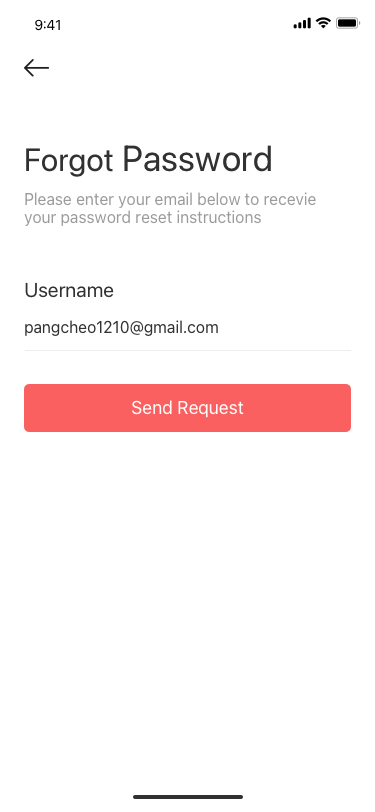
Text in this UI design:
Username
pangcheo1210@gmail.com
Send Request
Forgot Password
Please enter your email below to recevie
your password reset instructions
Log In